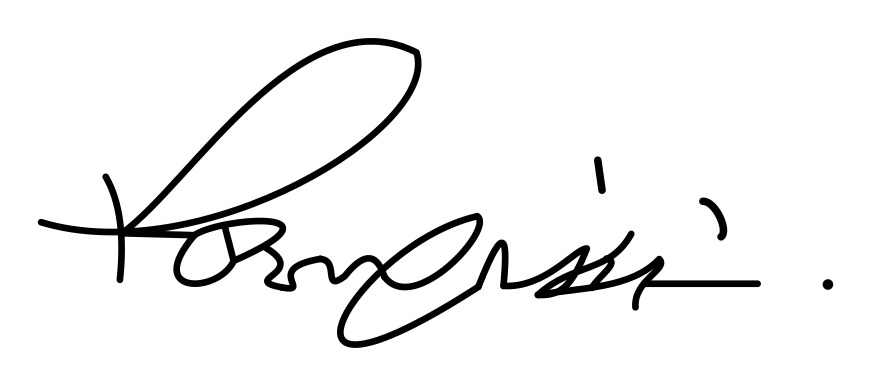
Signature of: soerjadi